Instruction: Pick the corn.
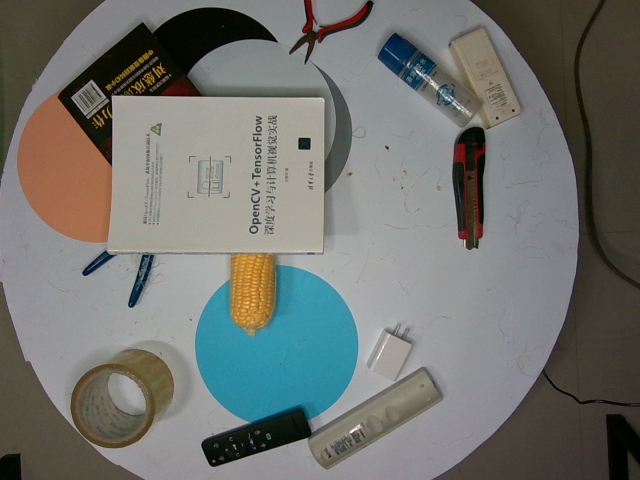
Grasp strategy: vertical